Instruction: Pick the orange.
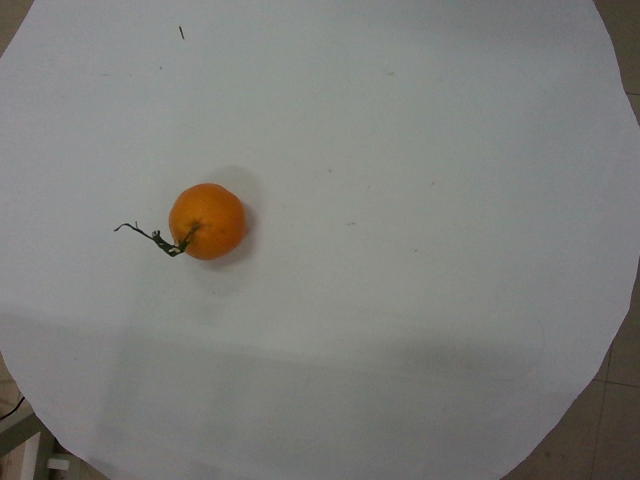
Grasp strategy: vertical